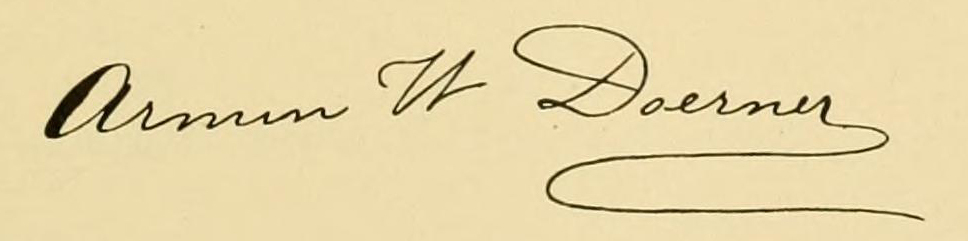
Signature of: armin w doerner